Question: What is the main concern?
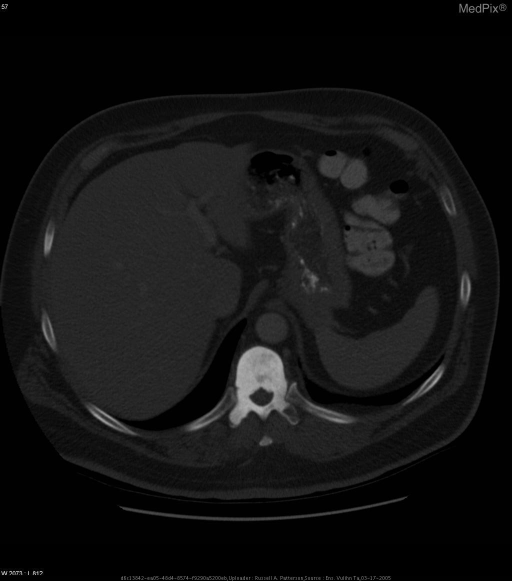
Answer: The findings suggest Multiple sclerotic lesions involving the vertebrae and the iliac bones consistent with metastases from prostate cancer. Axial CT with bone windows of the thoracic spine shows Multiple sclerotic lesion consistent with metastasis from prostate cancer.. The patient might have a history of Patient is a 60 y/o WM with history of prostate CA, s/p radical prostatectomy with regional lymph node resection.  Patient subsequently underwent 2 courses of chemotherapy treatments with response.  With 3 months the patient developed bone metastases from his prostatic carcinoma. He is currently enrolled in a trial therapy, which requires interval follow-up diagnostic imaging study to evaluate response to therapy..